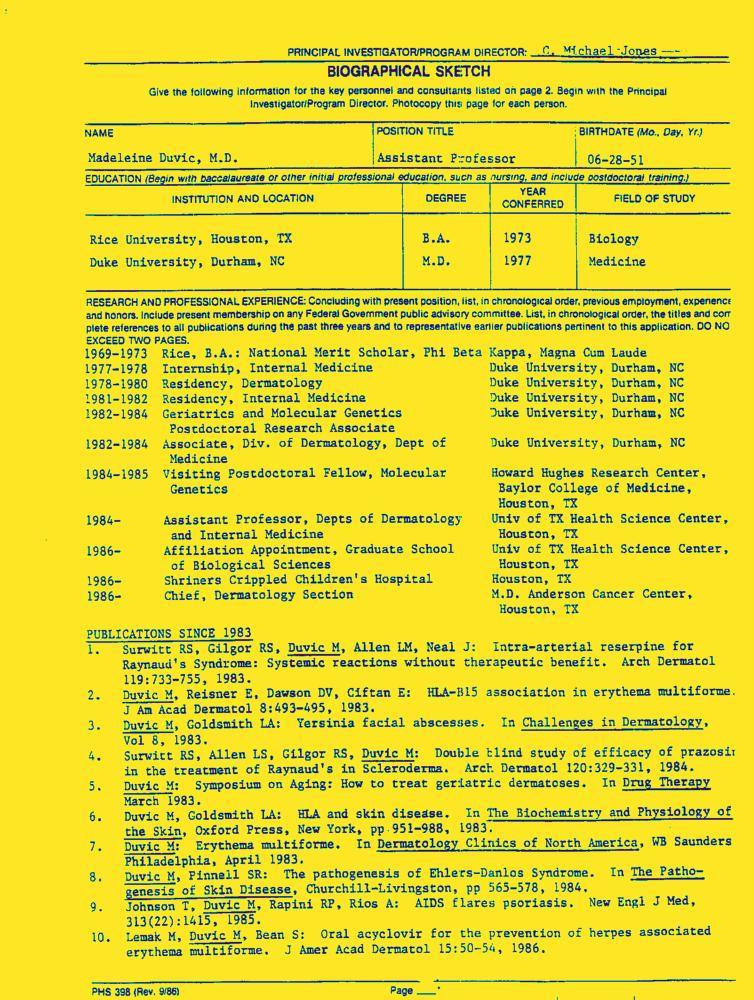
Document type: Resume-Doc